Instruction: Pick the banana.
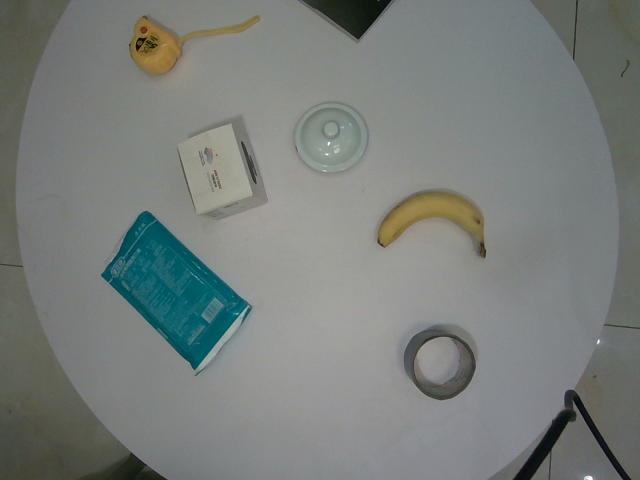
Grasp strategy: vertical